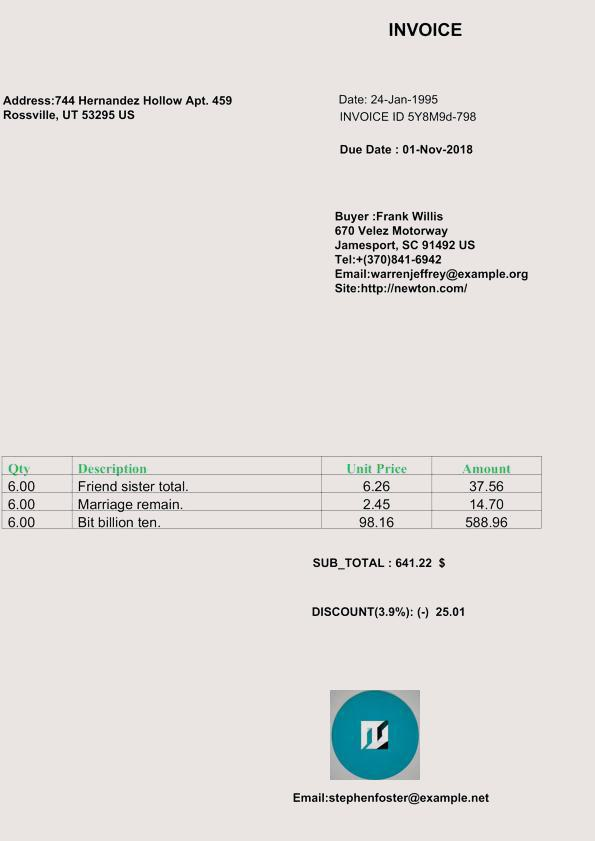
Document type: Invoice